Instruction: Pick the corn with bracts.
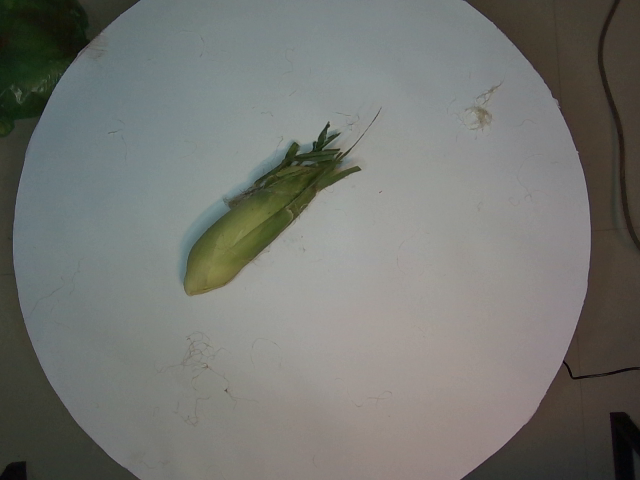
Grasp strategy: vertical